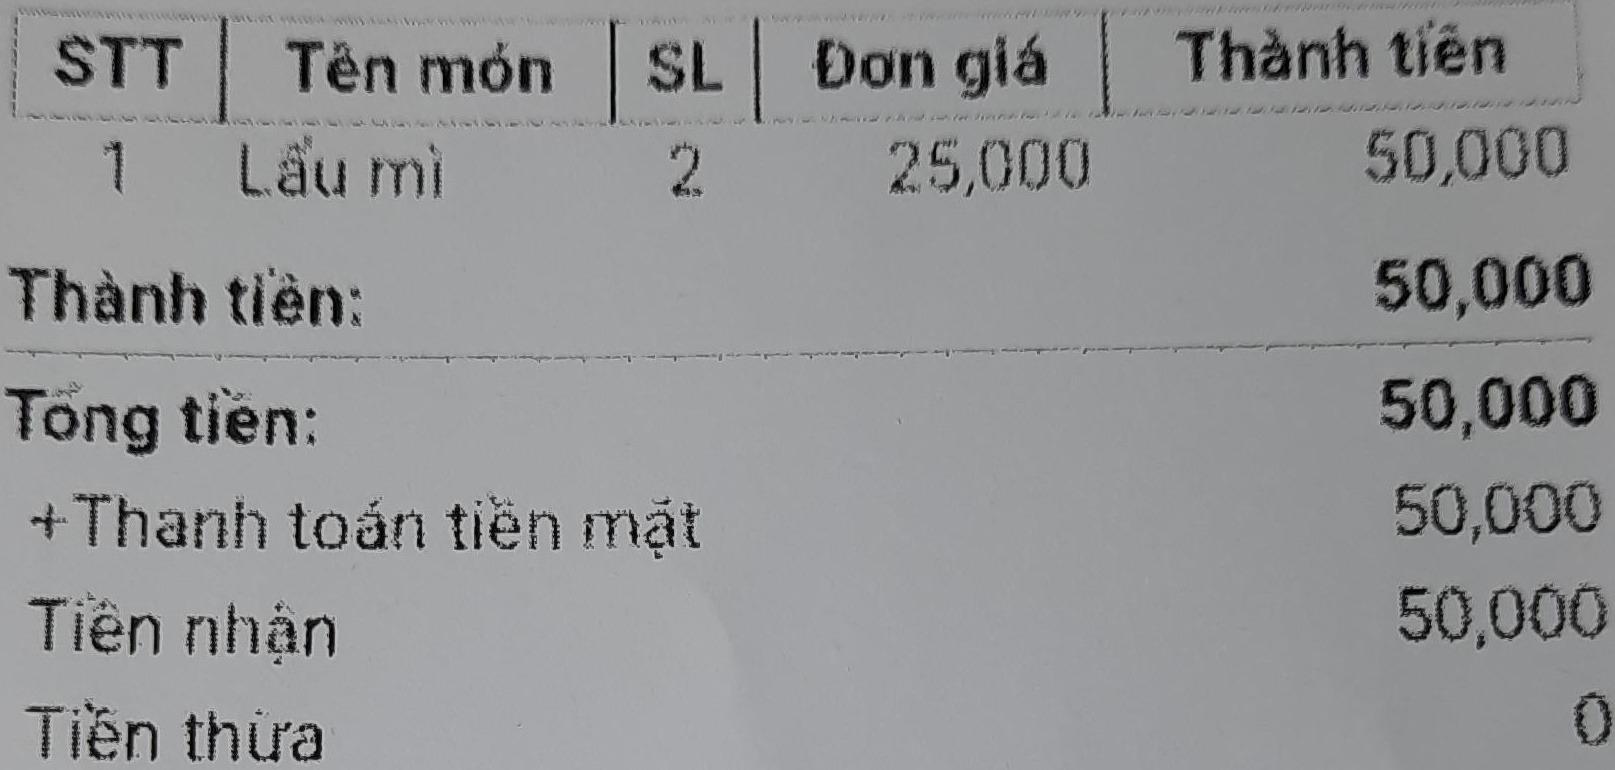
<table>
<tr>
<th>STT</th>
<th>Tên món</th>
<th>SL</th>
<th>Đơn giá</th>
<th>Thành tiền</th>
</tr>
<tr>
<td>1</td>
<td>Lẩu mì</td>
<td>2</td>
<td>25,000</td>
<td>50,000</td>
</tr>
</table>

Thành tiền: 50,000
Tổng tiền: 50,000
+Thanh toán tiền mặt 50,000
Tiền nhận 50,000
Tiền thừa 0